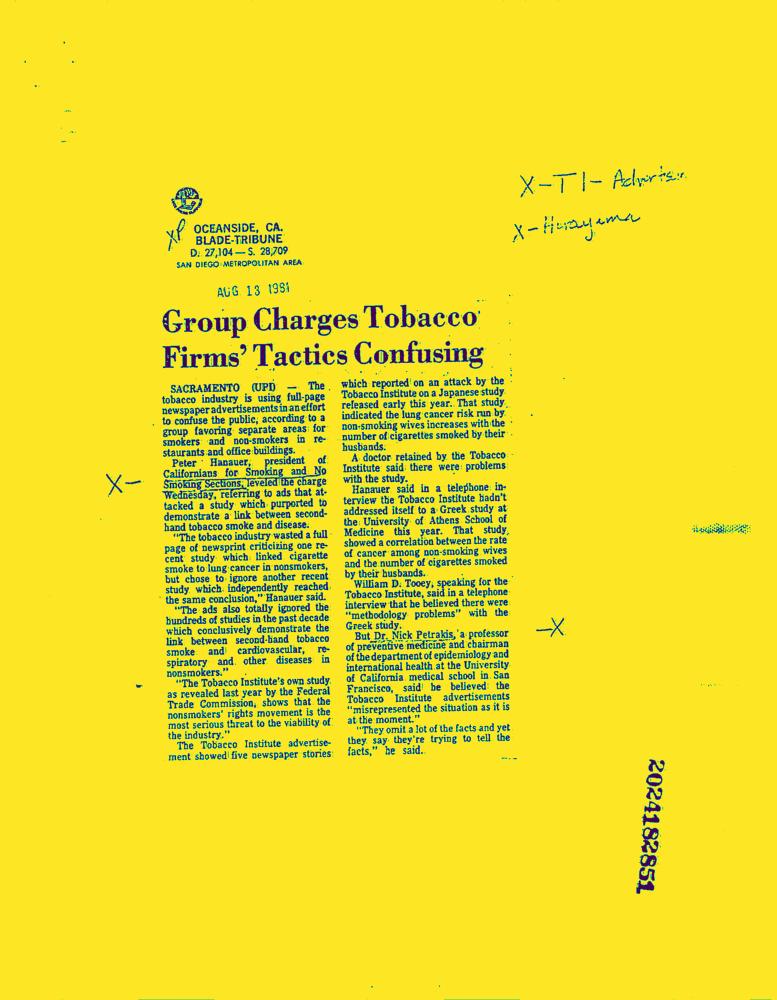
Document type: News-Article